Question: What could the diagnosis suggest?
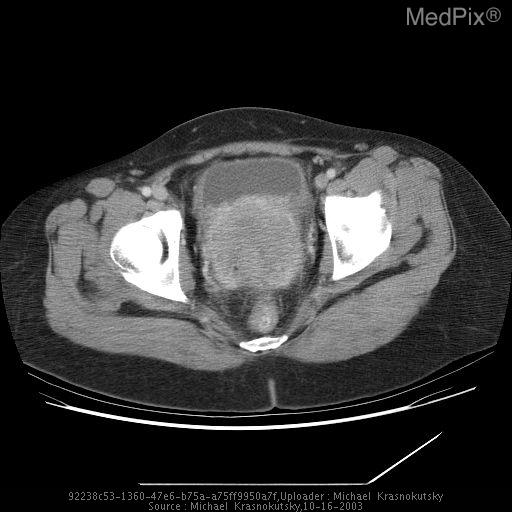
Answer: The possible diagnosis includes cervical cancer.